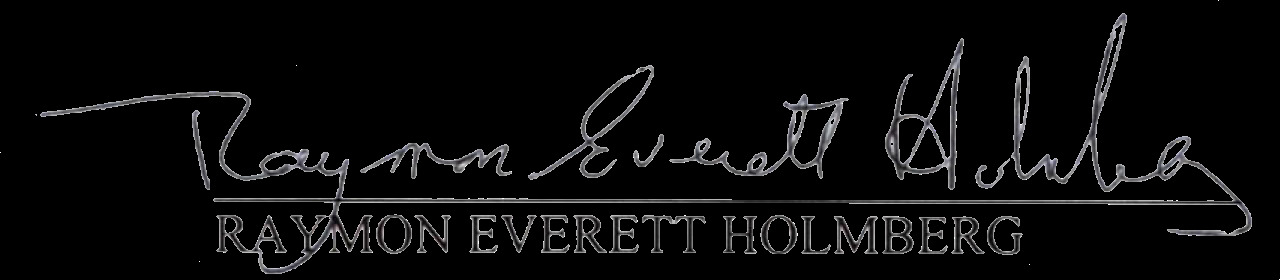
Signature of: ray holmberg